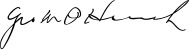
Signature of: george w p hunt